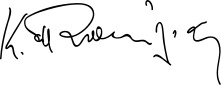
Signature of: karolos papoulias